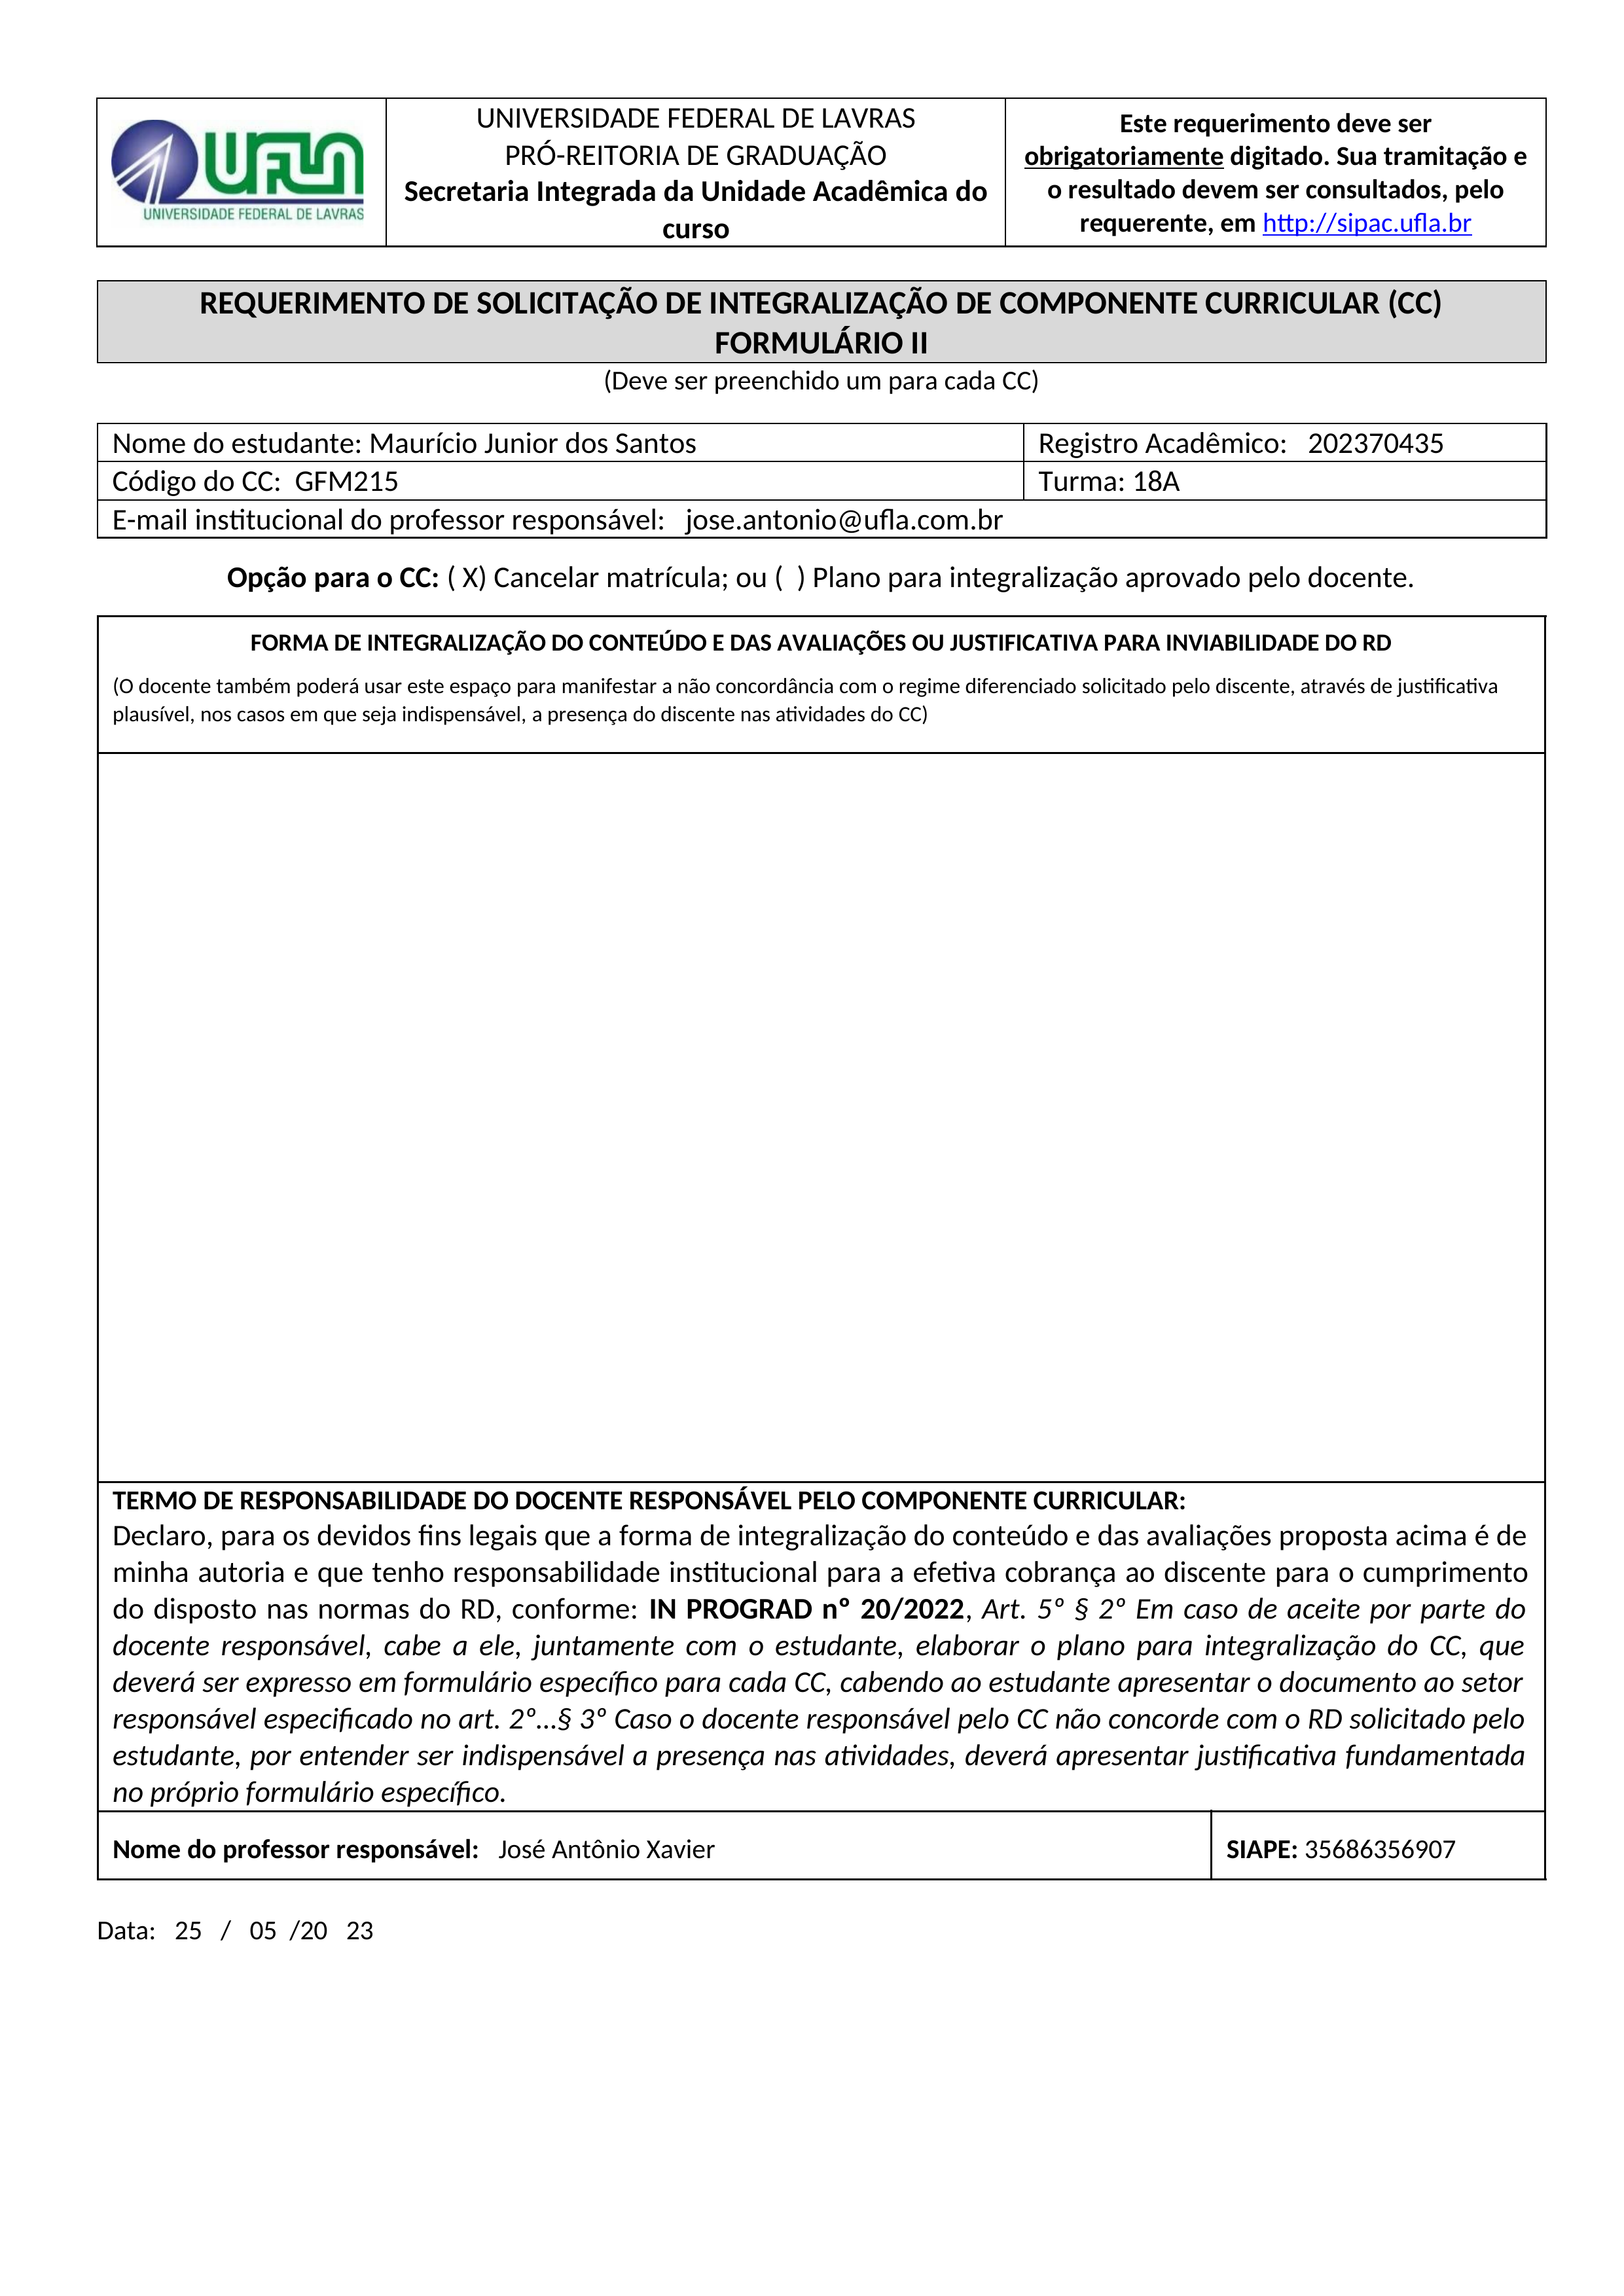
UNIVERSIDADE FEDERAL DE LAVRAS
Este requerimento deve ser obrigatoriamente digitado. Sua tramitação e o resultado devem ser consultados, pelo requerente, em http://sipac.ufla.br
UFLA
PRÓ-REITORIA DE GRADUAÇÃO
Secretaria Integrada da Unidade Acadêmica do curso
UNIVERSIDADE FEDERAL DE LAVRAS
REQUERIMENTO DE SOLICITAÇÃO DE INTEGRALIZAÇÃO DE COMPONENTE CURRICULAR (CC) FORMULÁRIO  l
(Deve ser preenchido um para cada CC)
Nome do estudante:
Maurício Junior dos Santos
Registro Acadêmico:
202370435
Código do CC:
GFM215
Turma:
18A
E-mail institucional do professor responsável:
jose.antonio@ufla.com.br
Opção para o CC:
Cancelar matrícula;
(X)
( ) Plano para integralização aprovado pelo docente.
ou
FORMA DE INTEGRALIZAÇÃO DO CONTEÚDO E DAS AVALIAÇÕES OU JUSTIFICATIVA PARA INVIABILIDADE DO RD
Nome do professor responsável:
José Antônio Xavier
SIAPE:
35686356907
(O docente também poderá usar este espaço para manifestar a não concordância com o regime diferenciado solicitado pelo discente, através de justificativa plausível, nos casos em que seja indispensável, a presença do discente nas atividades do CC)
TERMO DE RESPONSABILIDADE DO DOCENTE RESPONSÁVEL PELO COMPONENTE CURRICULAR:
Declaro, para os devidos fins legais que a forma de integralização do conteúdo e das avaliações proposta acima é de minha autoria e que tenho responsabilidade institucional para a efetiva cobrança ao discente para o cumprimento do disposto nas normas do RD, conforme: IN PROGRAD nº 20/2022, Art, 5º $ 2º Em caso de aceite por parte do docente responsável, cabe a ele, juntamente com o estudante, elaborar o plano para integralização do CC, que deverá ser expresso em formuldrio especifico para cada CC, cabendo ao estudante apresentar o documento ao setor responsdvel especificado no art. 2°...§ 3° Caso o docente responsdvel pelo CC ndo concorde com o RD solicitado pelo estudante, por entender ser indispensdvel a presenca nas atividades, deverá apresentar justificativa fundamentada no préprio formuldrio especifico.
Data:
25/05/2023